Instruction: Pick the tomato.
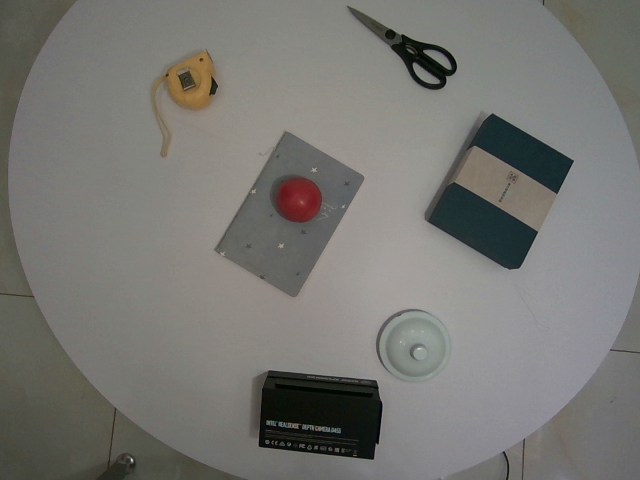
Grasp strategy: vertical